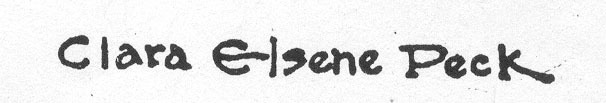
Signature of: clara elsene peck